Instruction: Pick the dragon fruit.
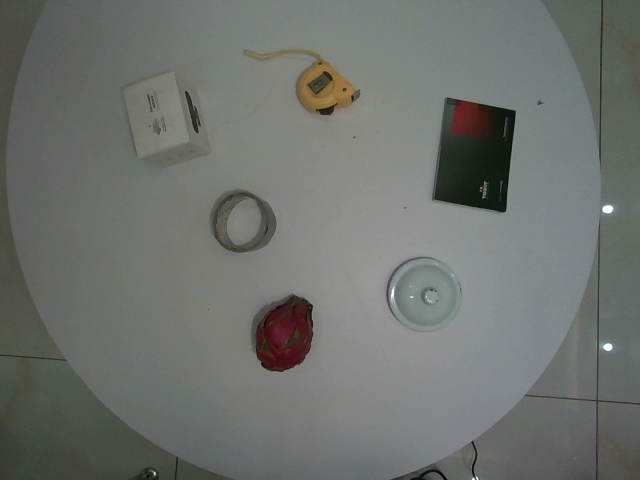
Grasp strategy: vertical